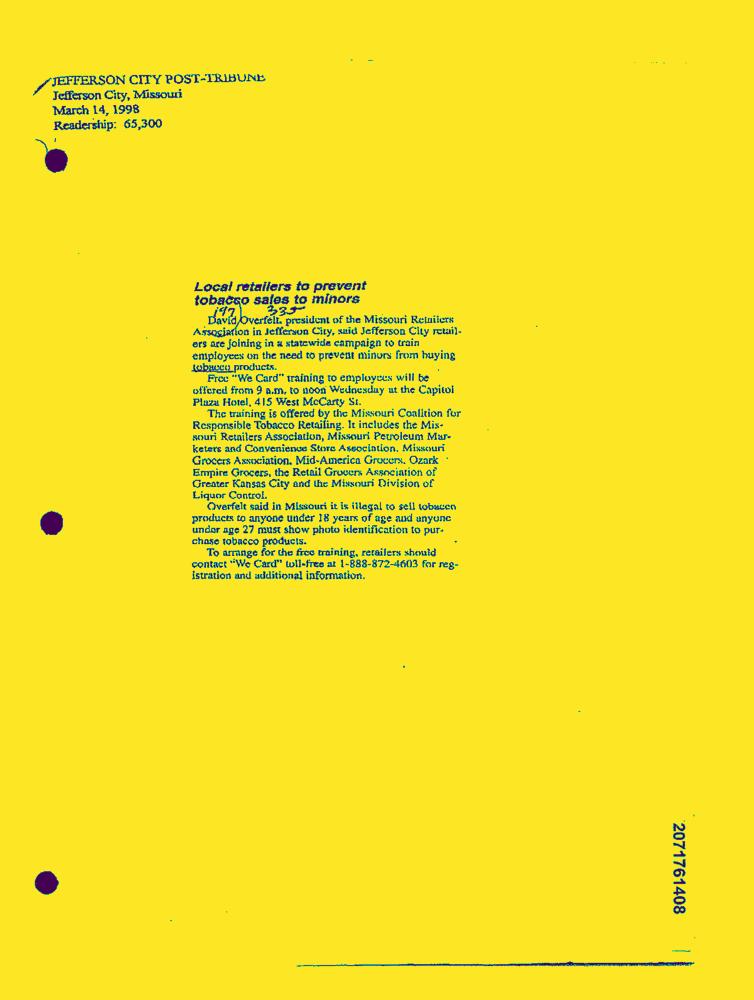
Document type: News-Article